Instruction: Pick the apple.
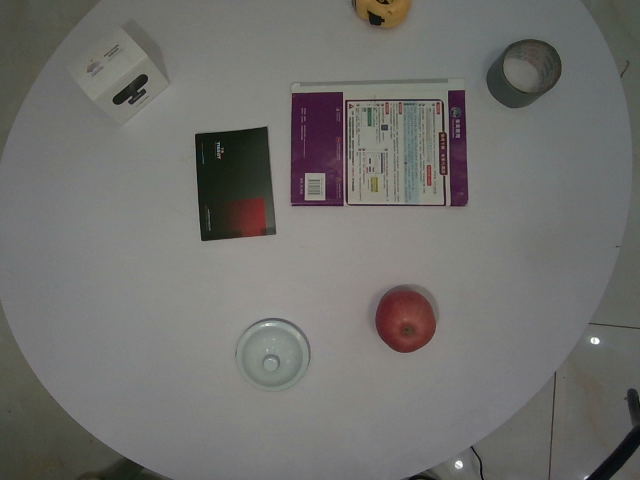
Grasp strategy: vertical